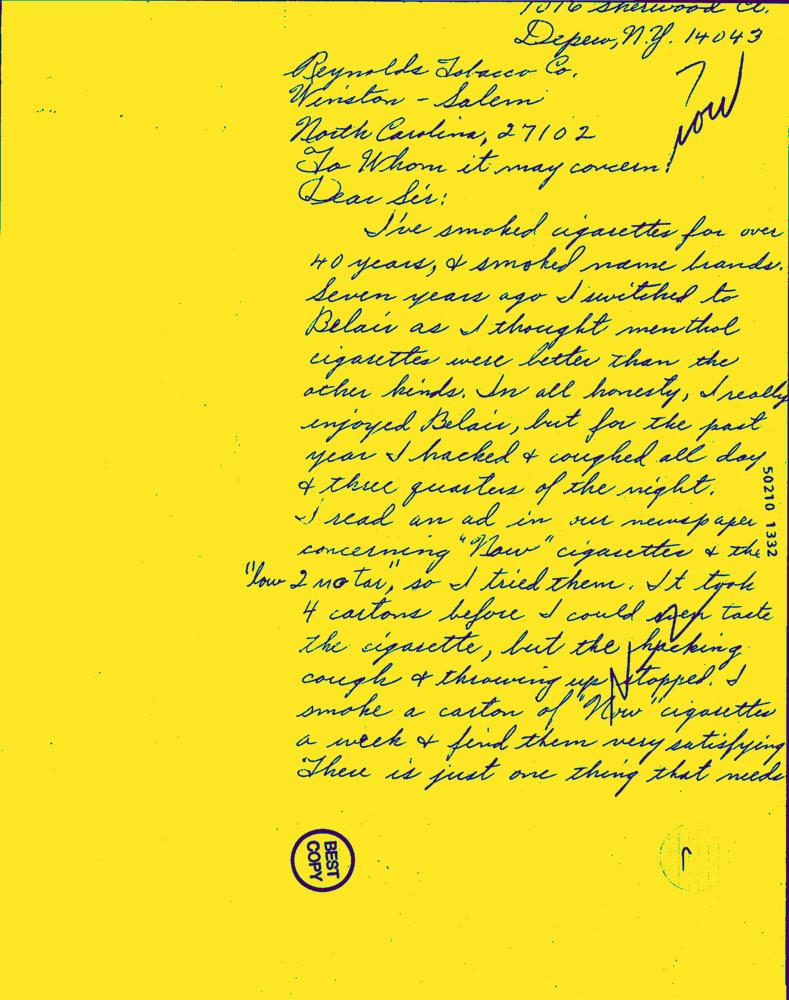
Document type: Hand-Written